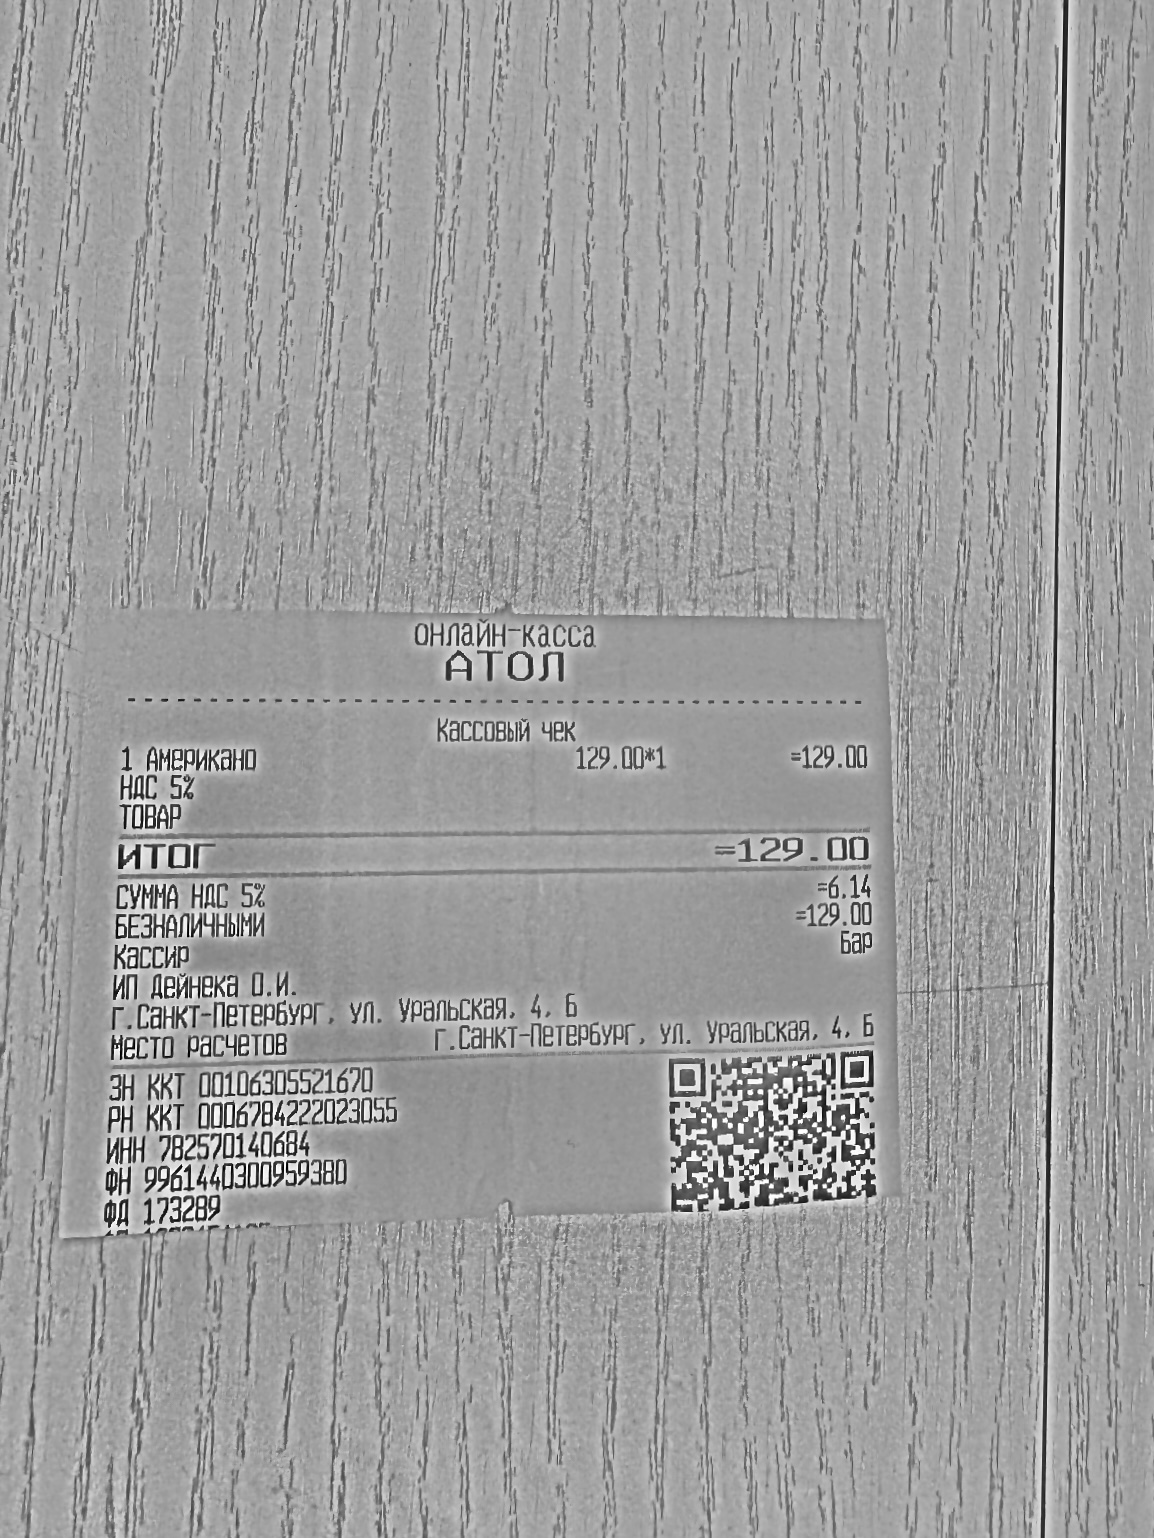
Продавец: ИП Дейнека О.И.
ИНН: 782570140684
Дата: не указано
Товары: 1 Американо
Количество: 1
Цена: 129.00
Сумма: 129.00
Итого: 129.00